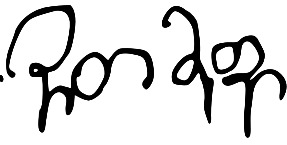
Signature of: david vi of georgia